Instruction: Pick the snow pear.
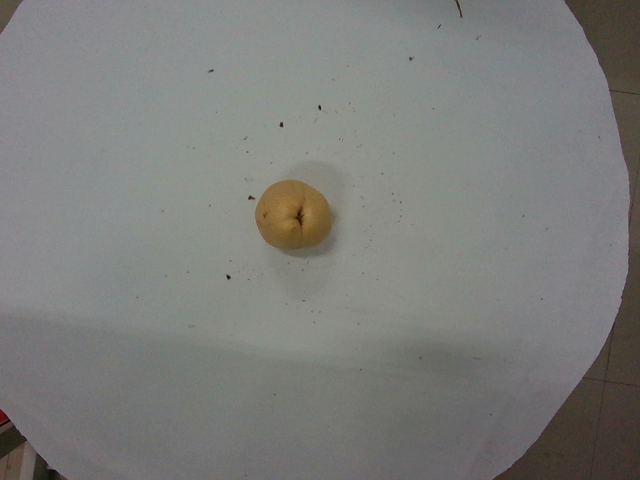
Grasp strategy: vertical